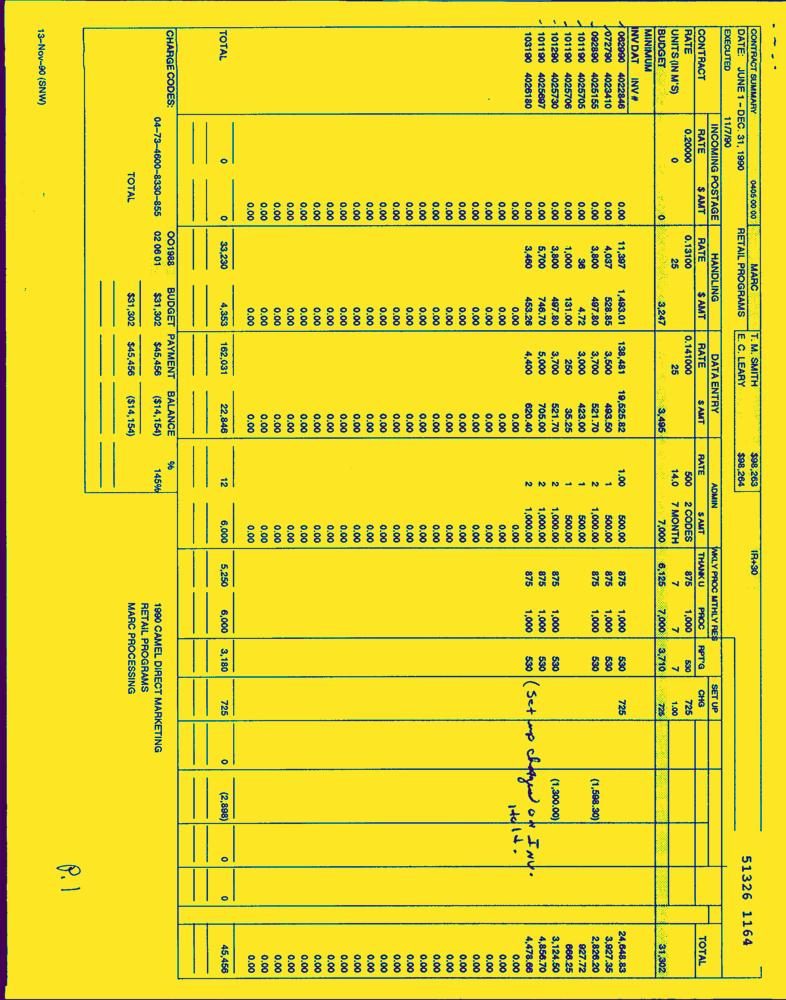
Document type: Invoice-Doc